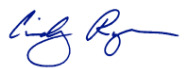
Signature of: cindy ryu